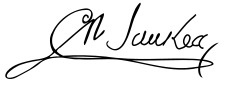
Signature of: curtis p iaukea